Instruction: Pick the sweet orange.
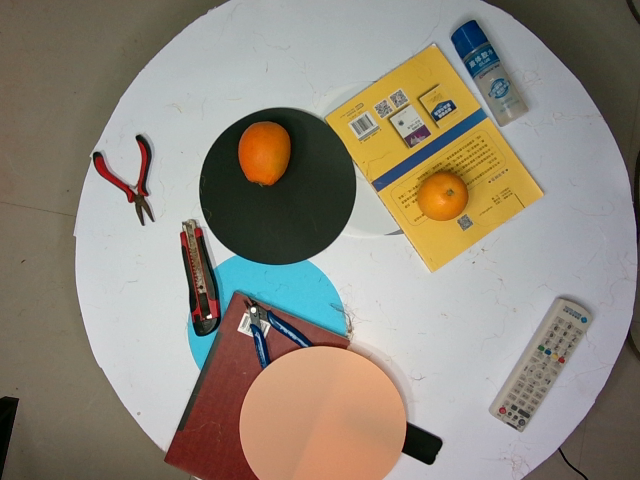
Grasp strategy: vertical